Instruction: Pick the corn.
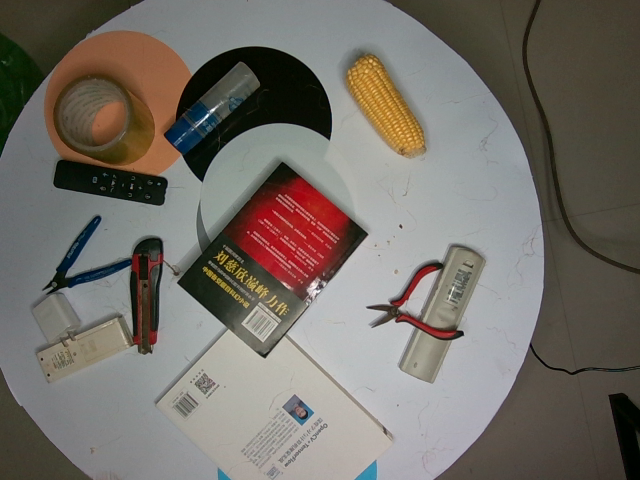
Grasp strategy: vertical